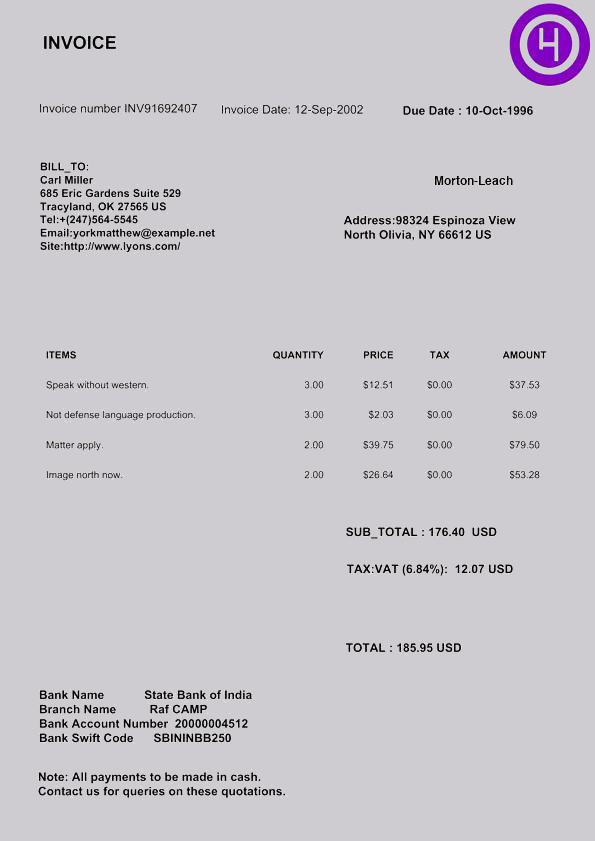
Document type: Invoice